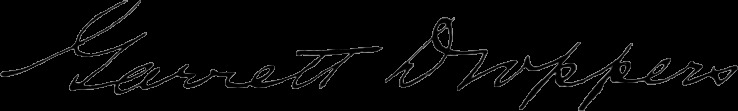
Signature of: garrett droppers